Question: What is the suspected problem?
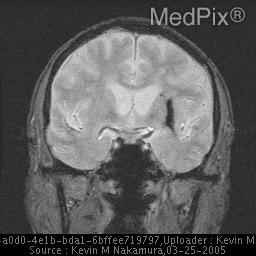
Answer: The findings suggest Hemorrhage of the putamen with local edema and mass effect.. Follow-up coronal MPGR MRI image of the brain was obtained 3 months following his initial presentation. Low signal in the region of the prior hemorrhage is consistent with hemosiderin deposition. Note the decrease in mass effect at this time.. The patient might have a history of 36 year old male with long standing history of poorly controlled hypertension.  Patient reported to medical attention with right upper and lower extremity weakness and expressive aphasia..